Question: In what way does the history help explain the case?
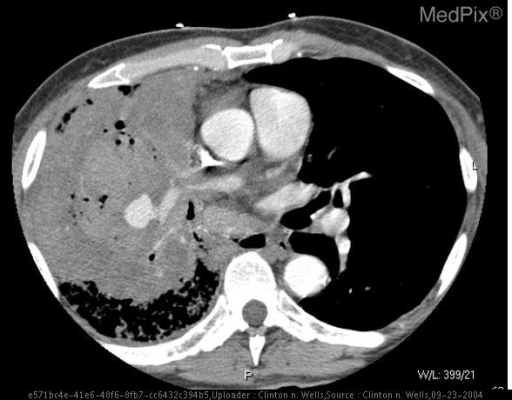
Answer: The patient's history of 59 year old male with recent diagnosis of right lung non-small cell lung cancer presents with severe hemoptysis. is key in understanding the case.